Question: What could the diagnosis suggest?
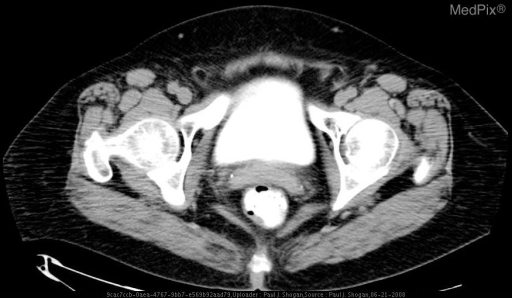
Answer: The possible diagnosis includes Rectovaginal Fistula
Colovaginal (Sigmoidovaginal) Fistula
Enterovaginal Fistula
Enterovesical Fistula.